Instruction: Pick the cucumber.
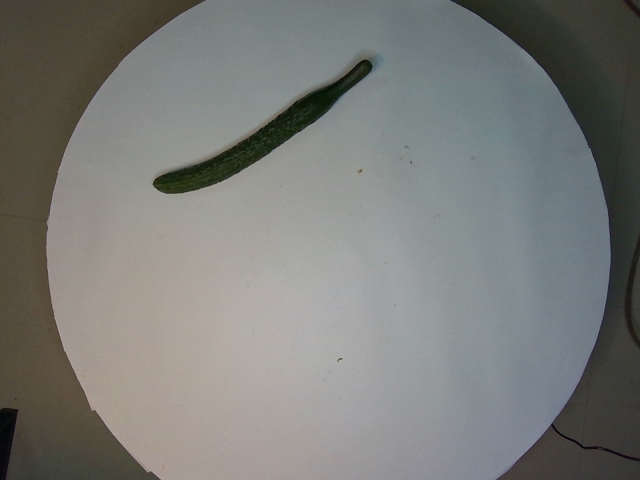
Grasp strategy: vertical